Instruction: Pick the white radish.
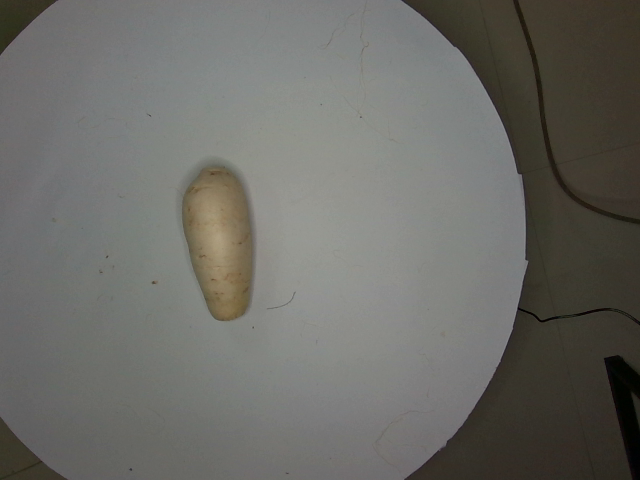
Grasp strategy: vertical